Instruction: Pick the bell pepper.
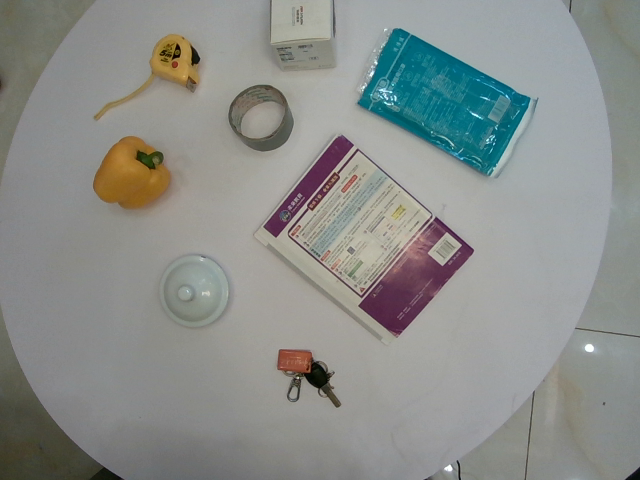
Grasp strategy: vertical